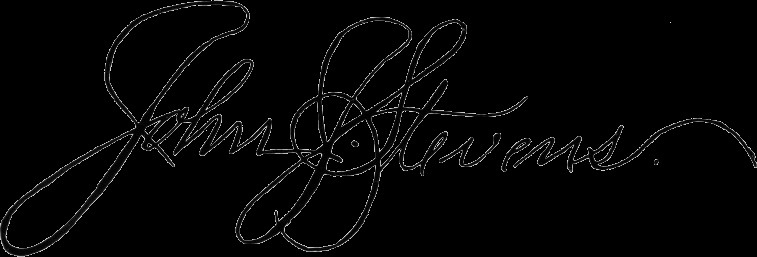
Signature of: john j stevens